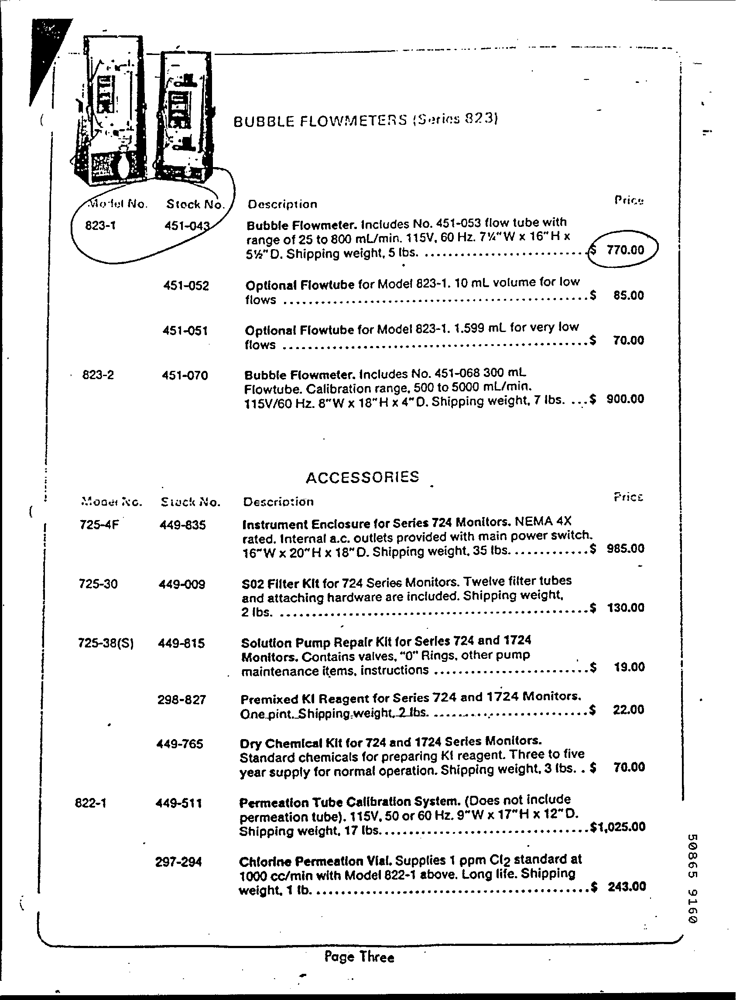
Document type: Invoice